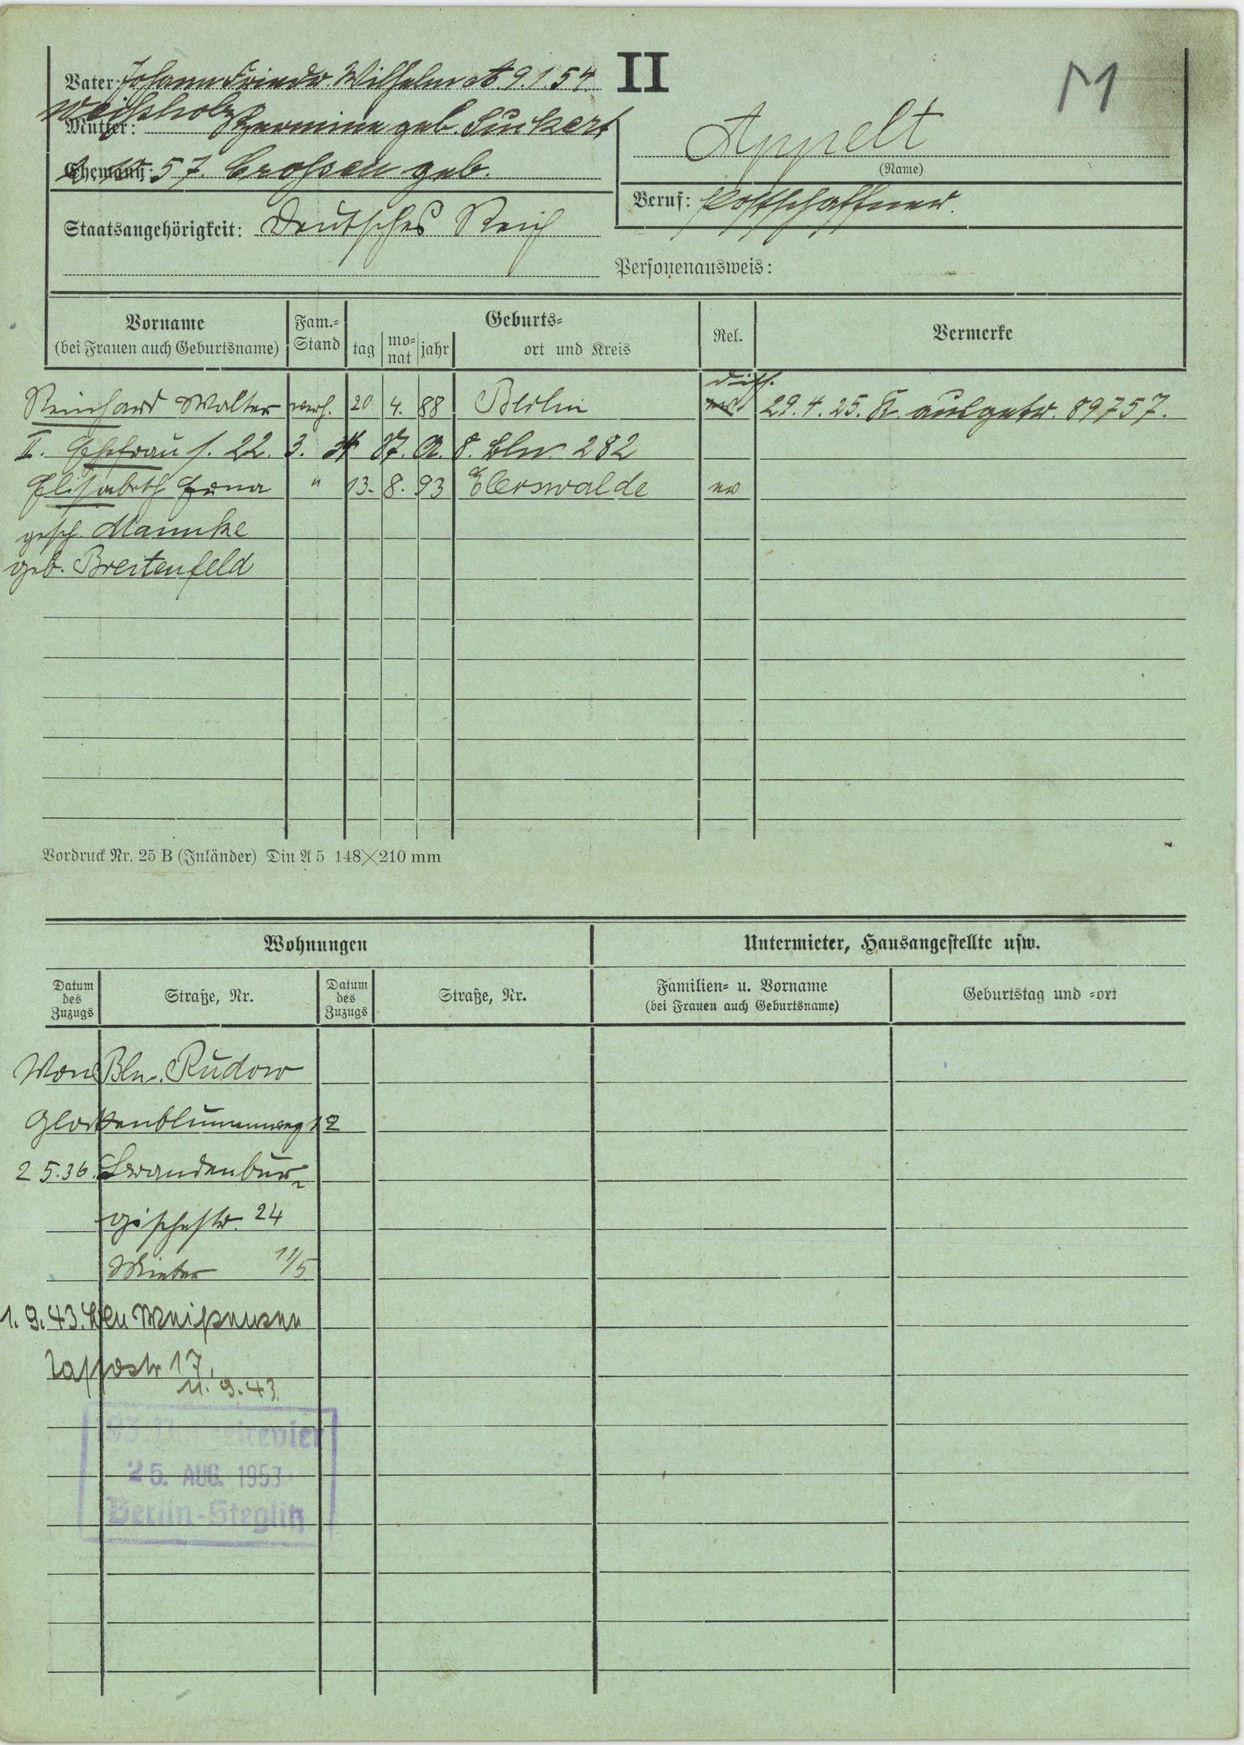
Appelt